Question: What is the earliest payment due date mentioned in the document?
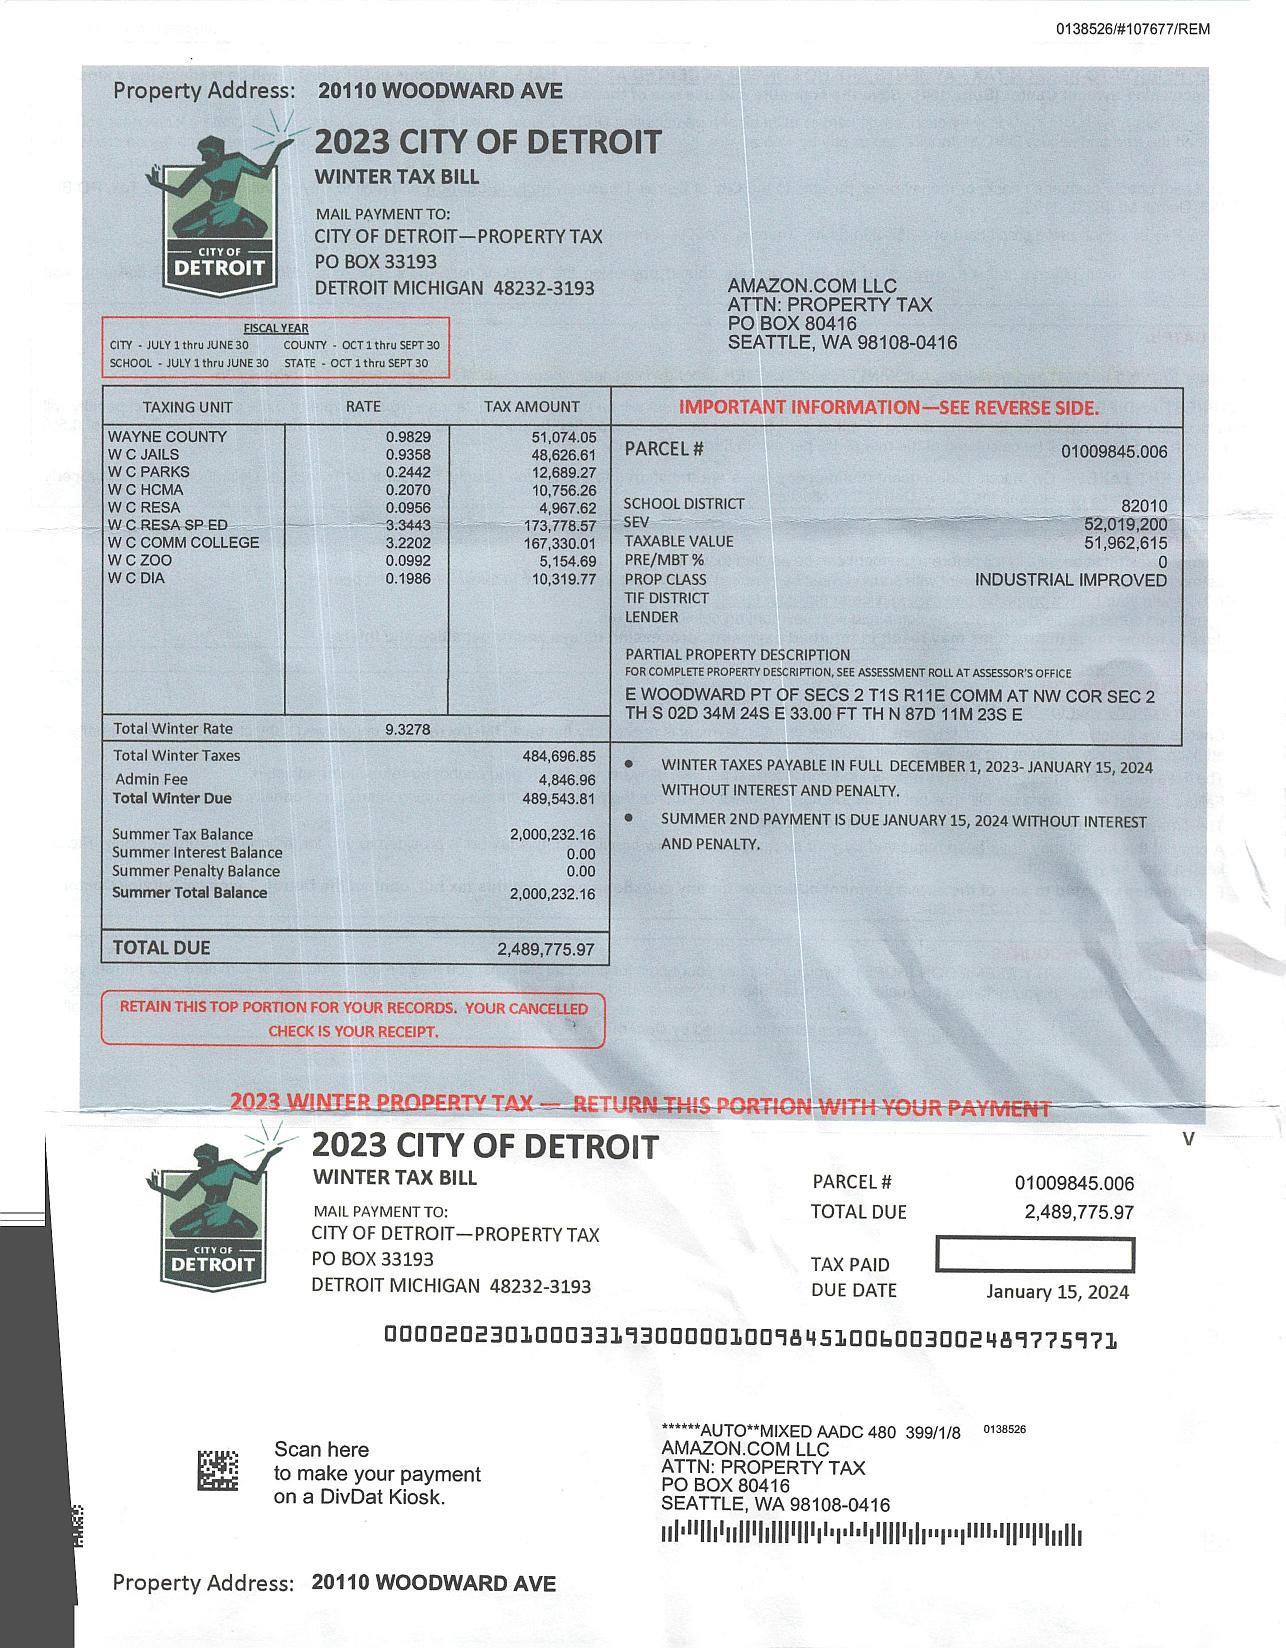
Answer: "15-Jan-24"